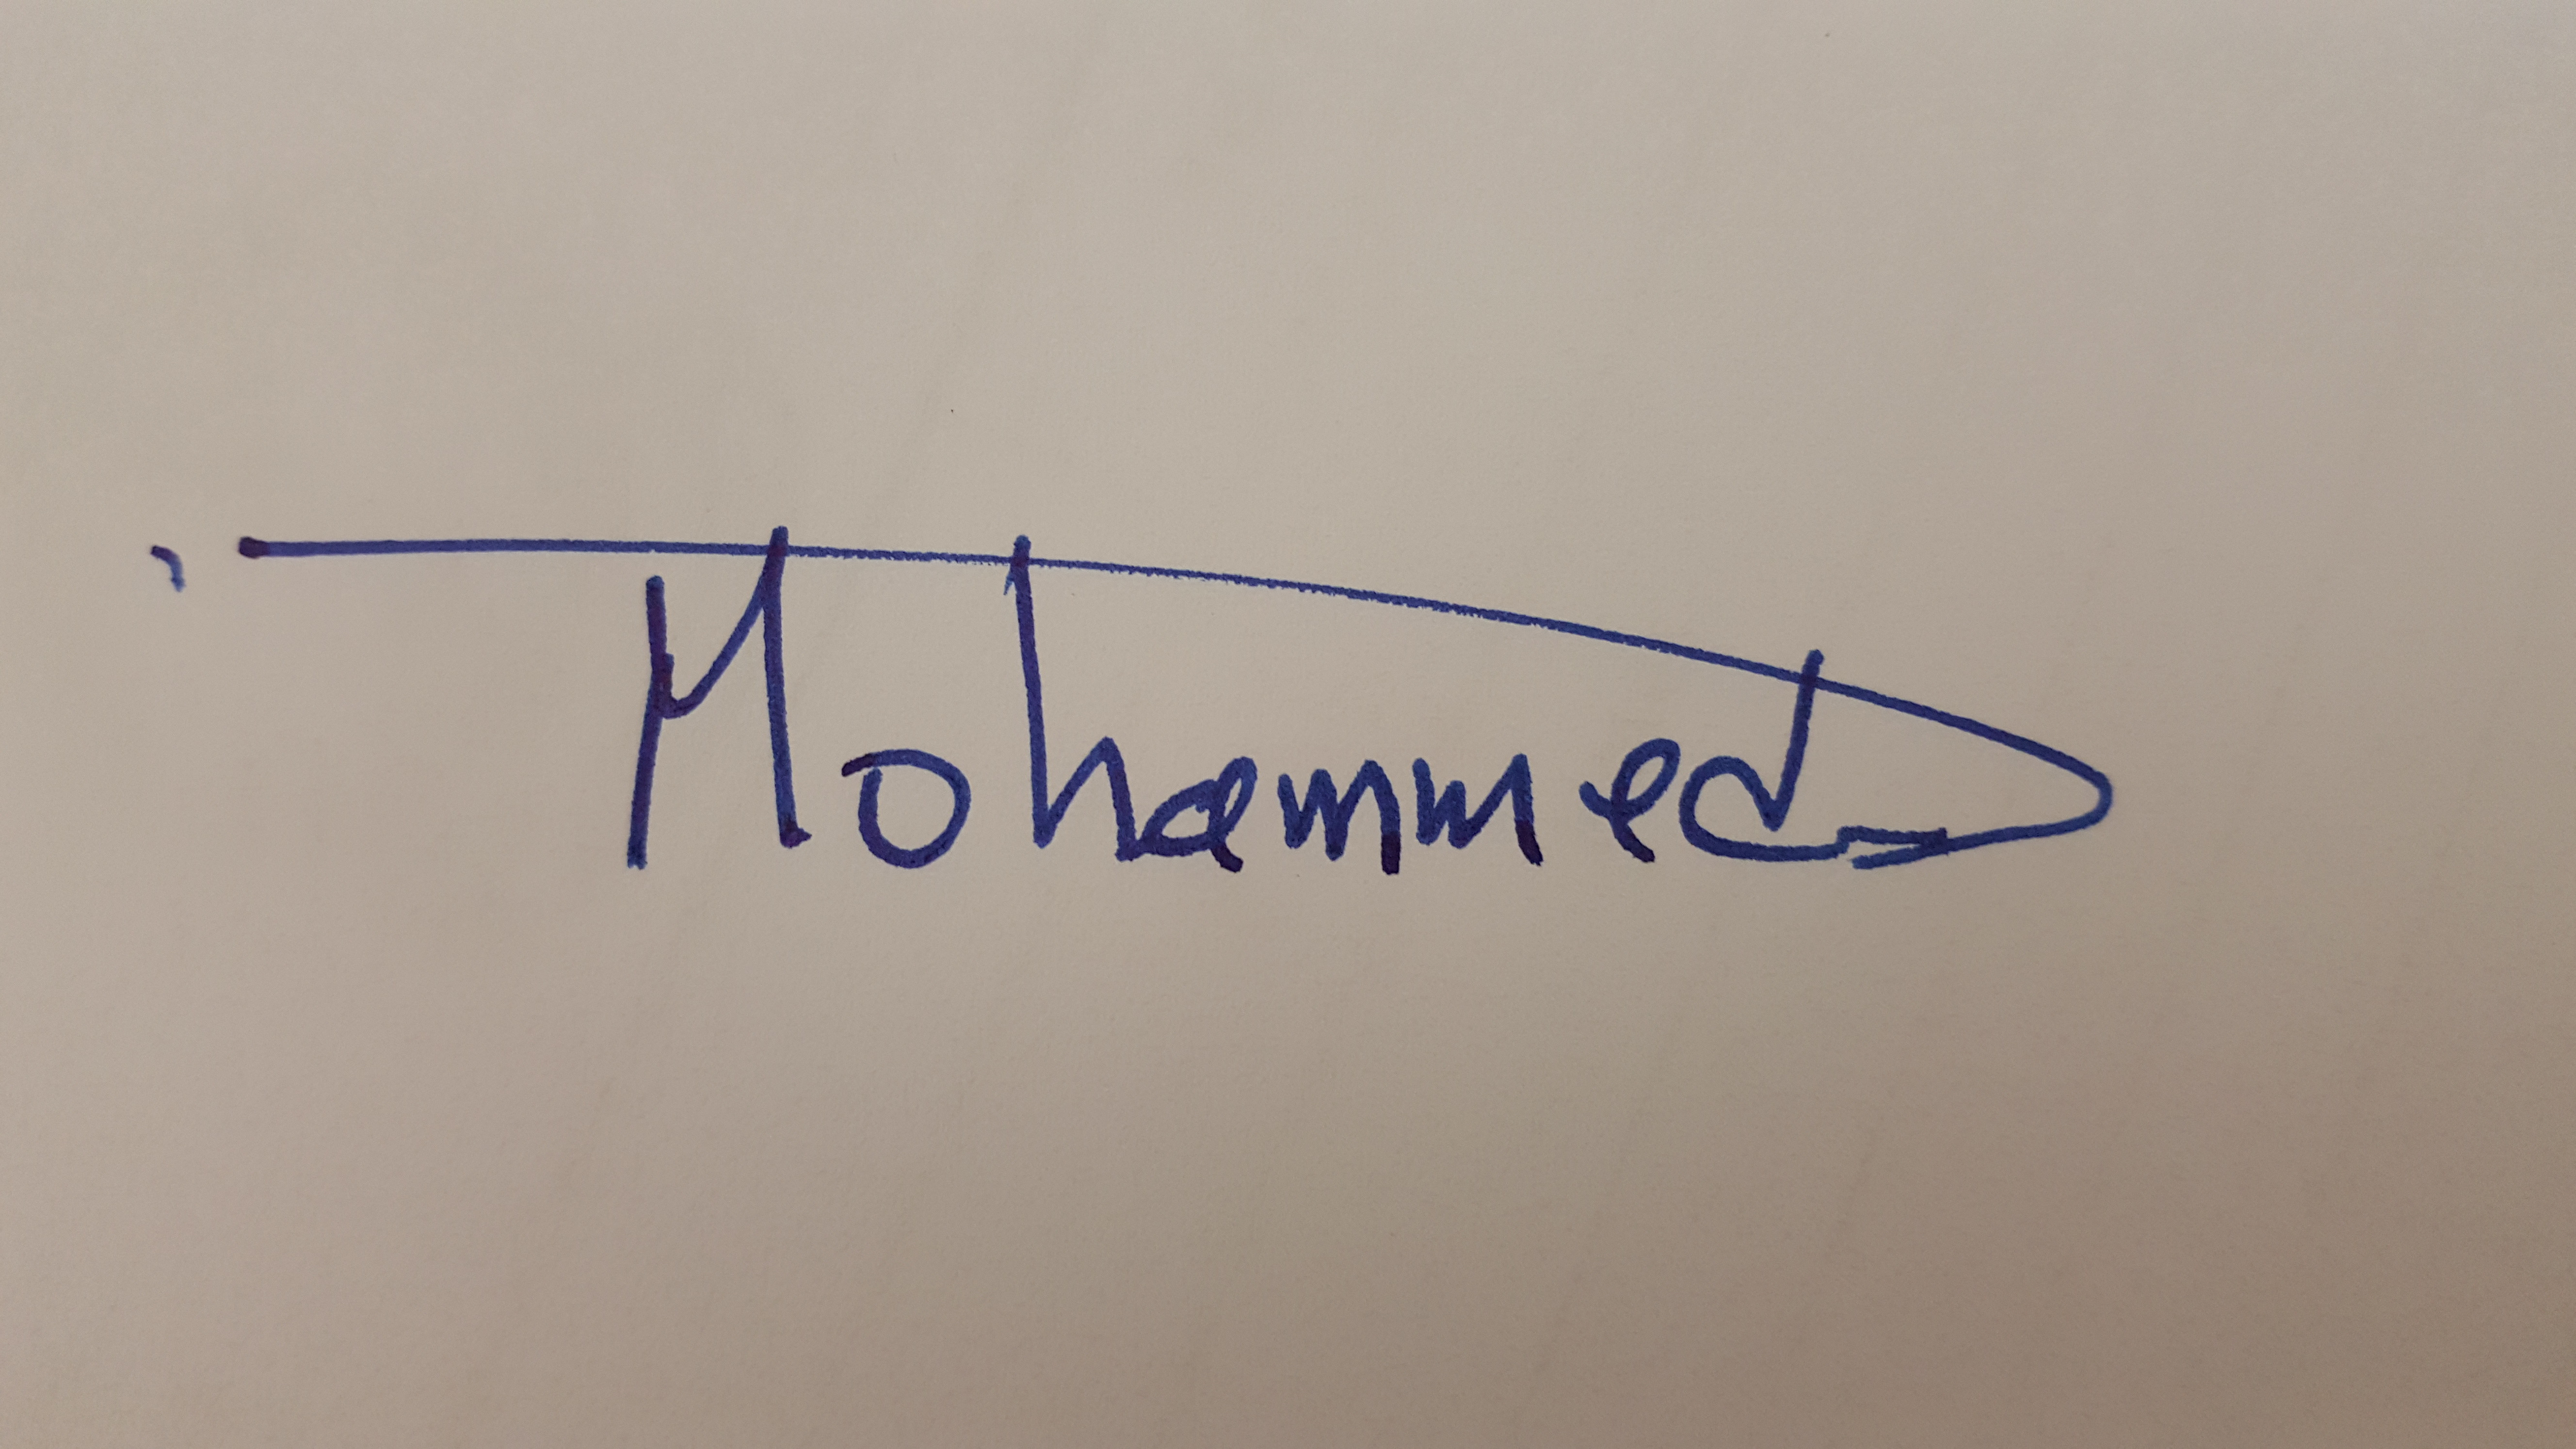
Signature of: mohammed al raqad